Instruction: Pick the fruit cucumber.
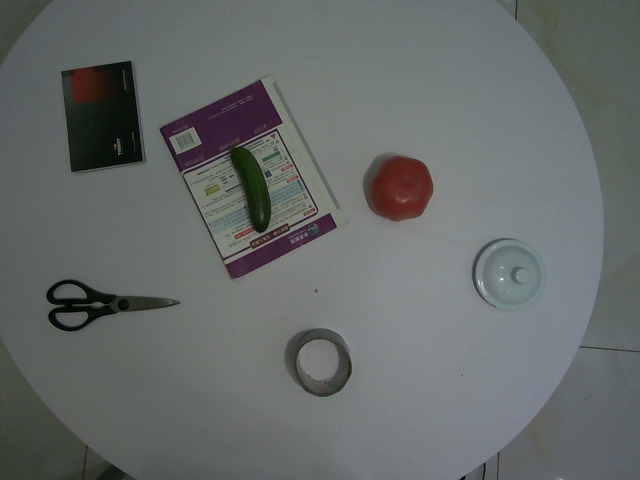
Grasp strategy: vertical